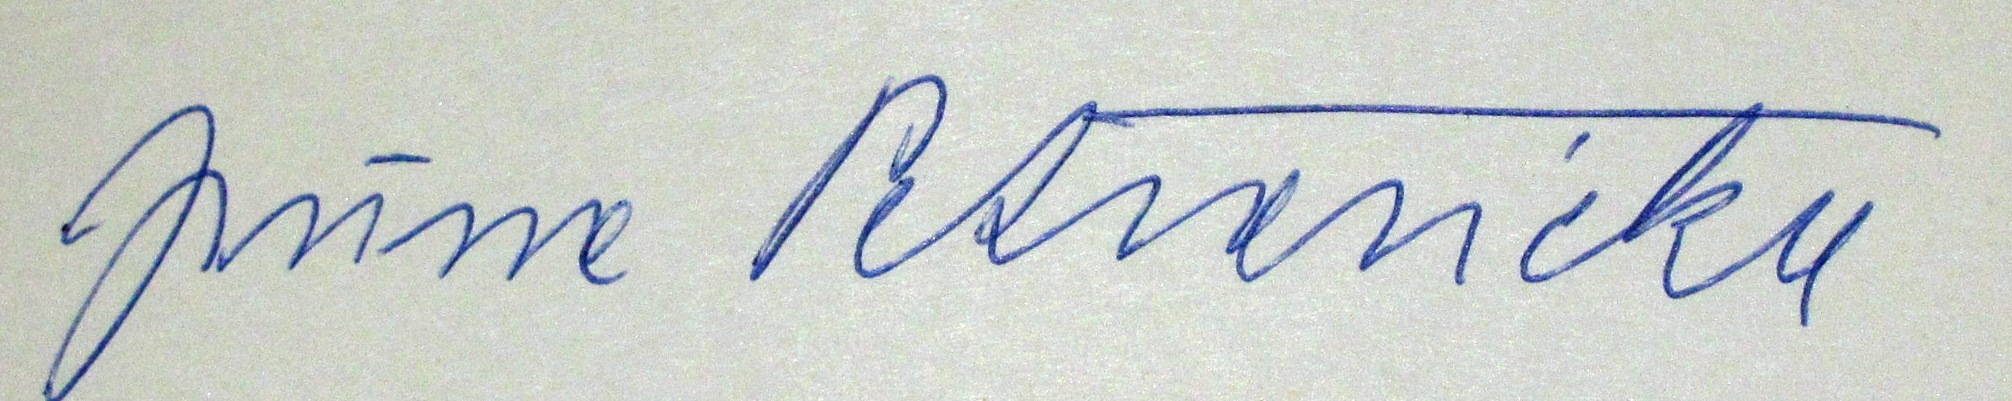
Signature of: jiřina petrovická